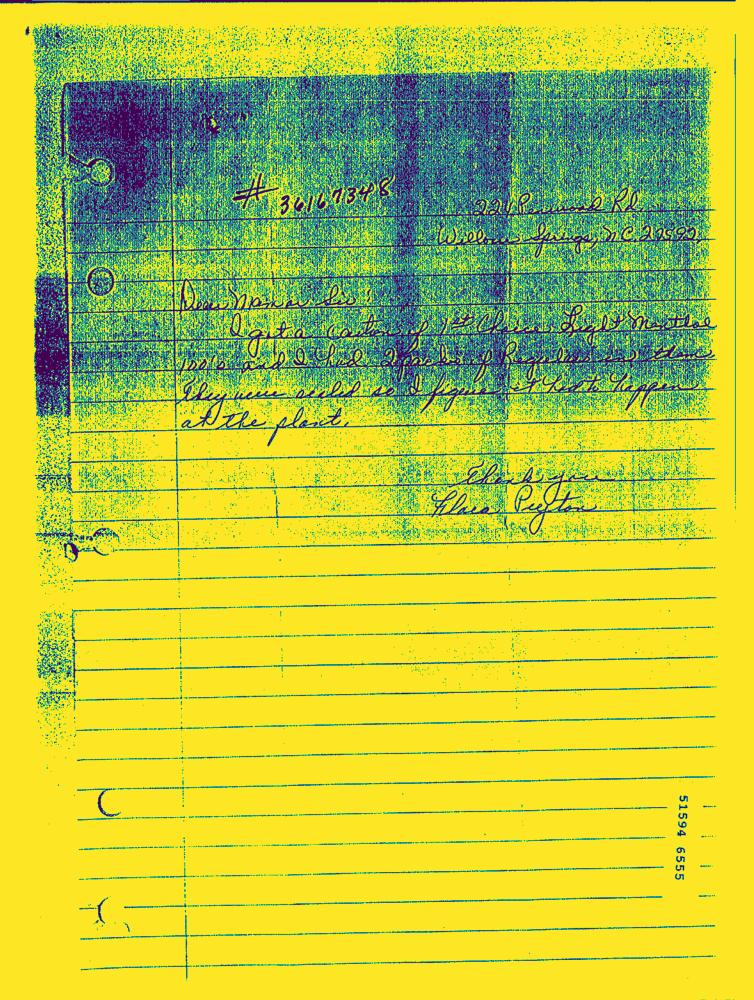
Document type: Hand-Written